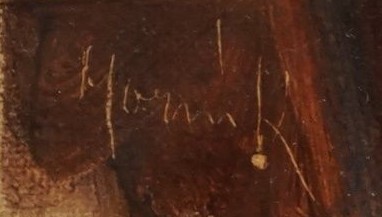
Signature of: františek horník lánský